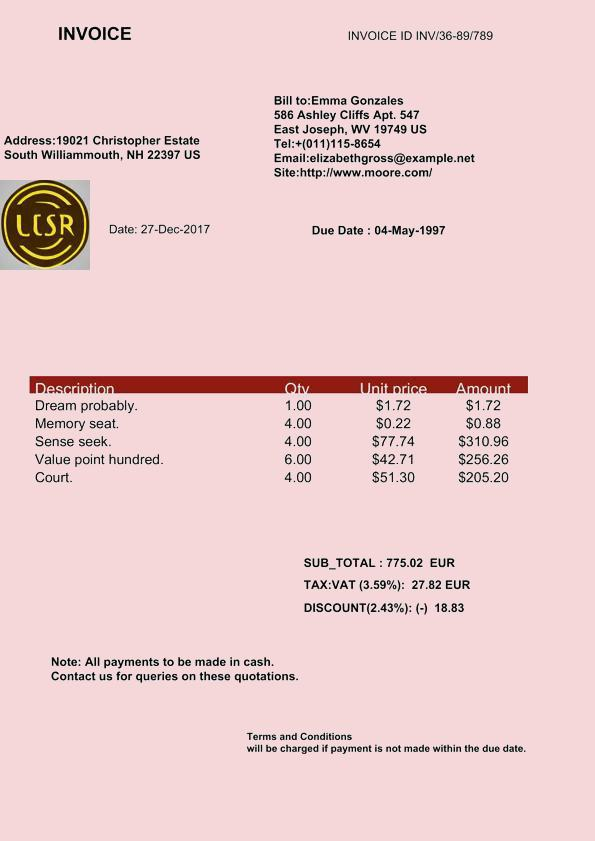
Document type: Invoice